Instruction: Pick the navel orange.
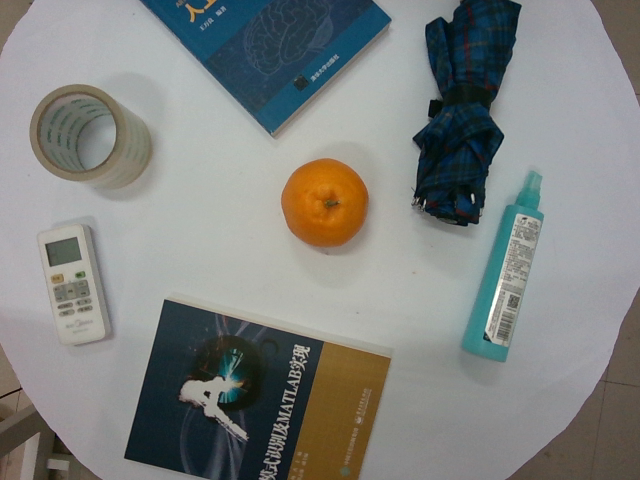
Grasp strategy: vertical